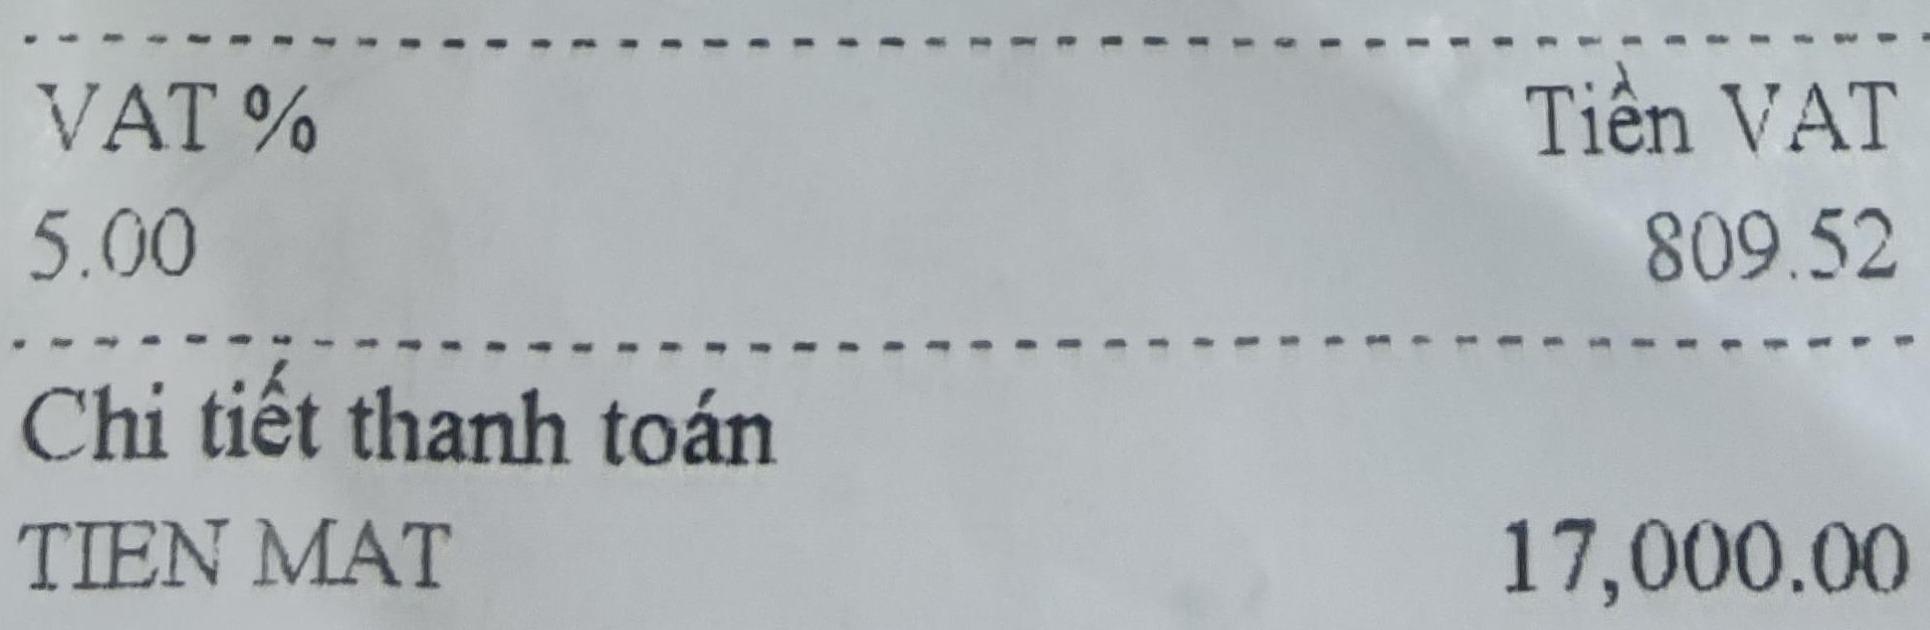
<table>
<tr>
<th>VAT %</th>
<th>Tiền VAT</th>
</tr>
<tr>
<td>5.00</td>
<td>809.52</td>
</tr>
</table>

Chi tiết thanh toán
TIEN MAT 17,000.00